Question: What tax district, tax-rate area, or tax area code is specified in the document?
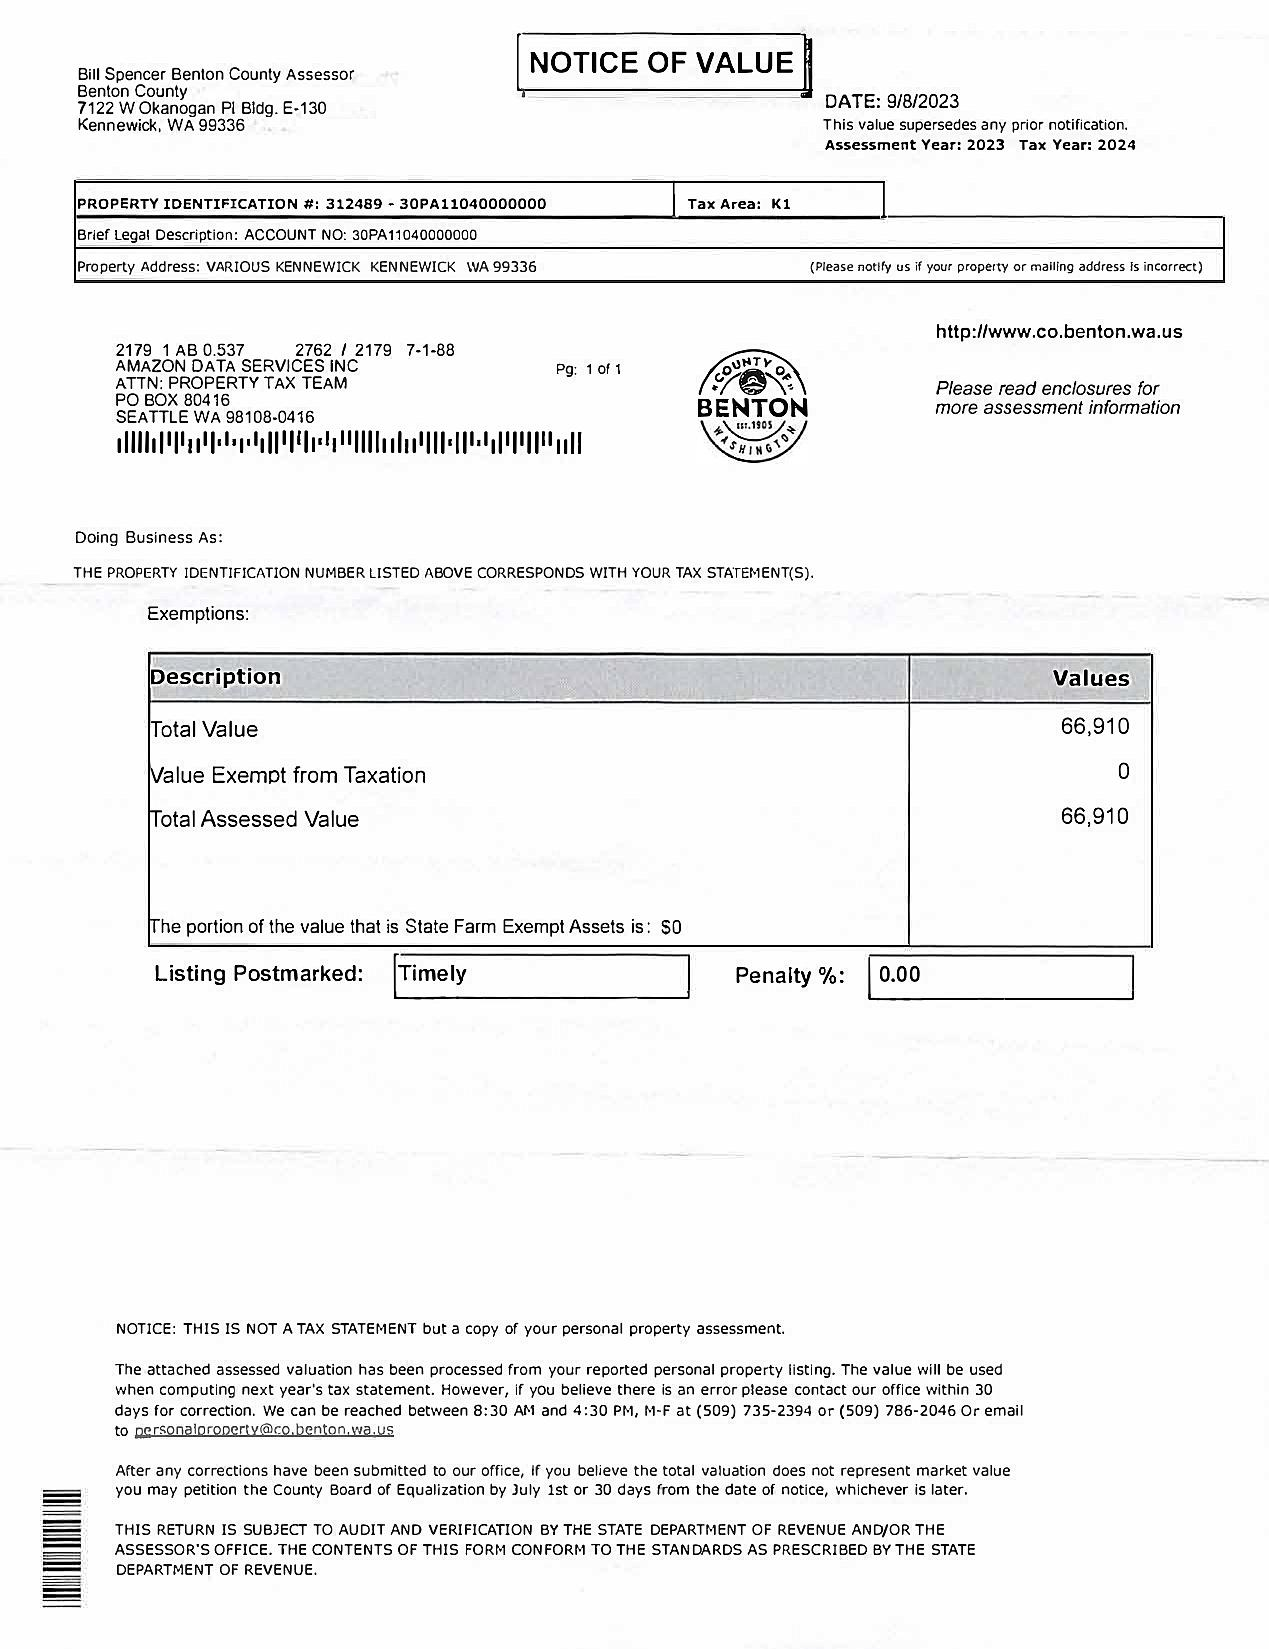
Answer: "K1"